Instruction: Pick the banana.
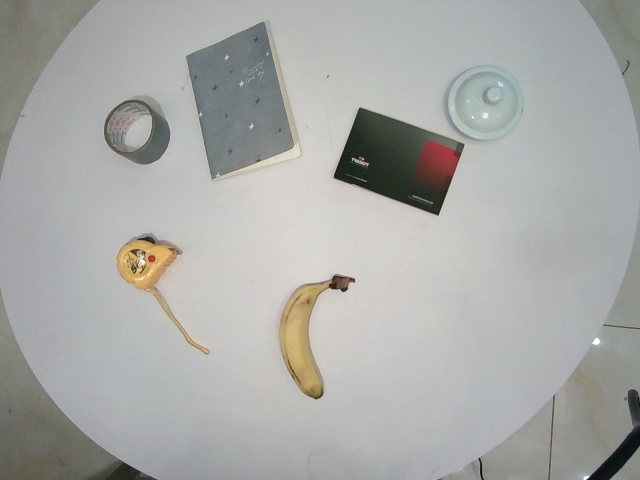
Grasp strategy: vertical